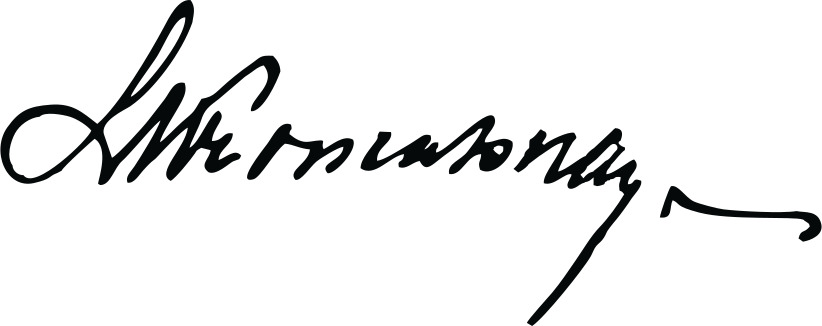
Signature of: leopold dominik kronenberg